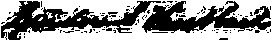
Signature of: gurdon saltonstall hubbard